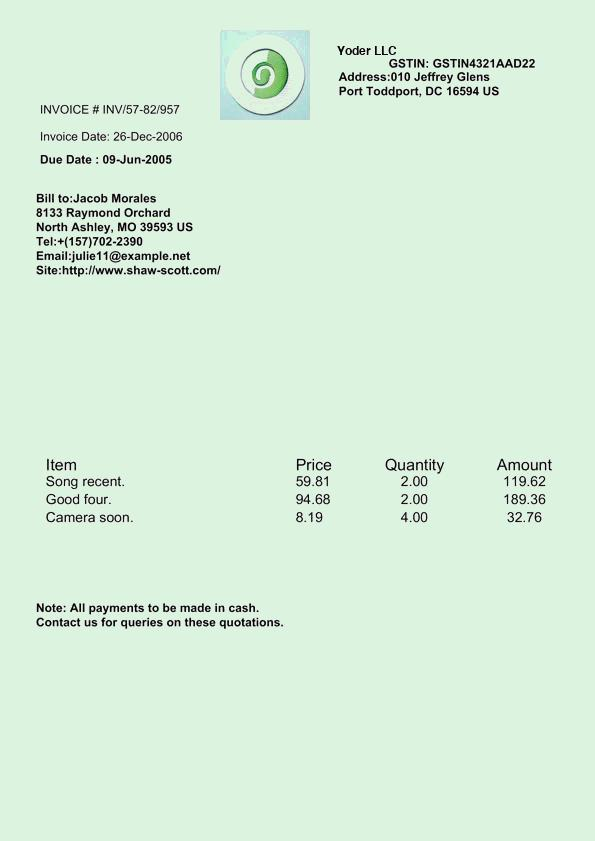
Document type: Invoice